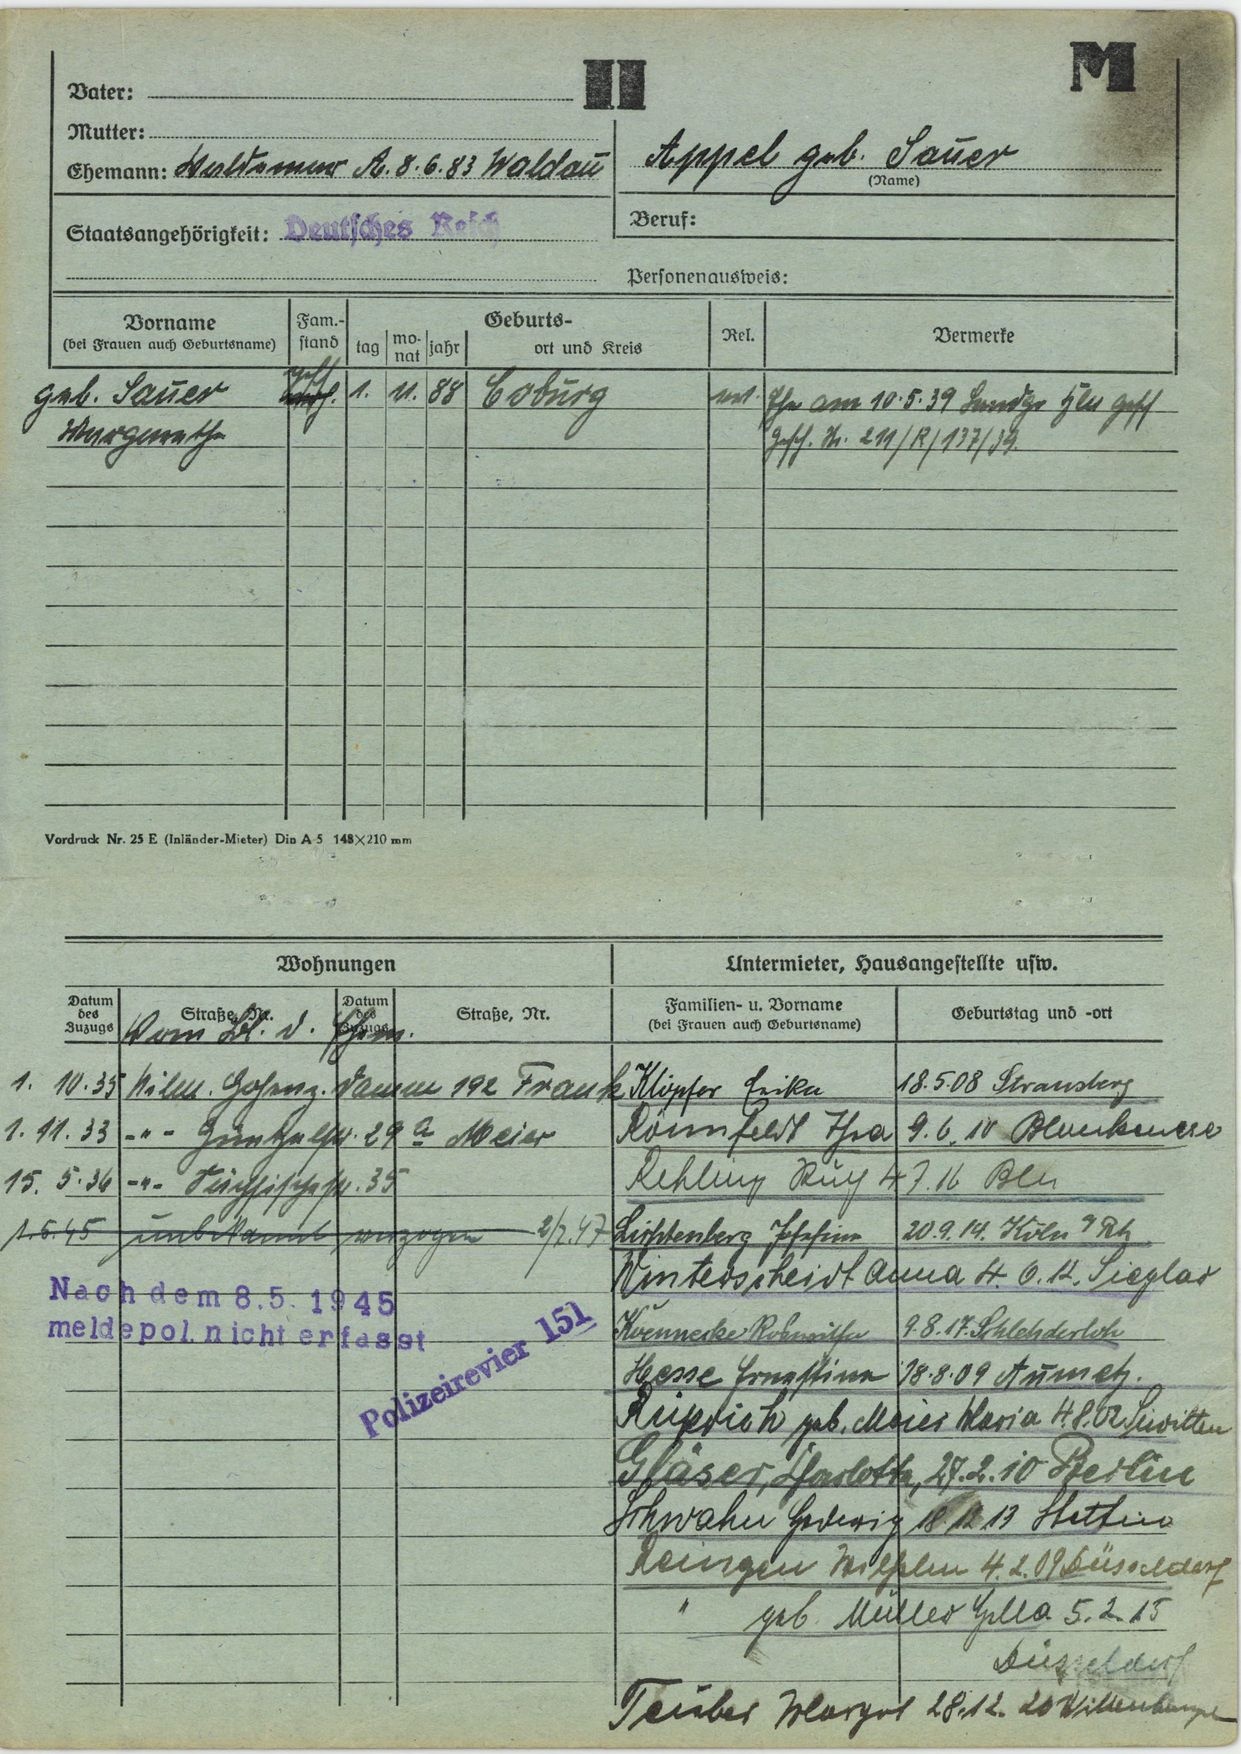
Appel geb. Sauer